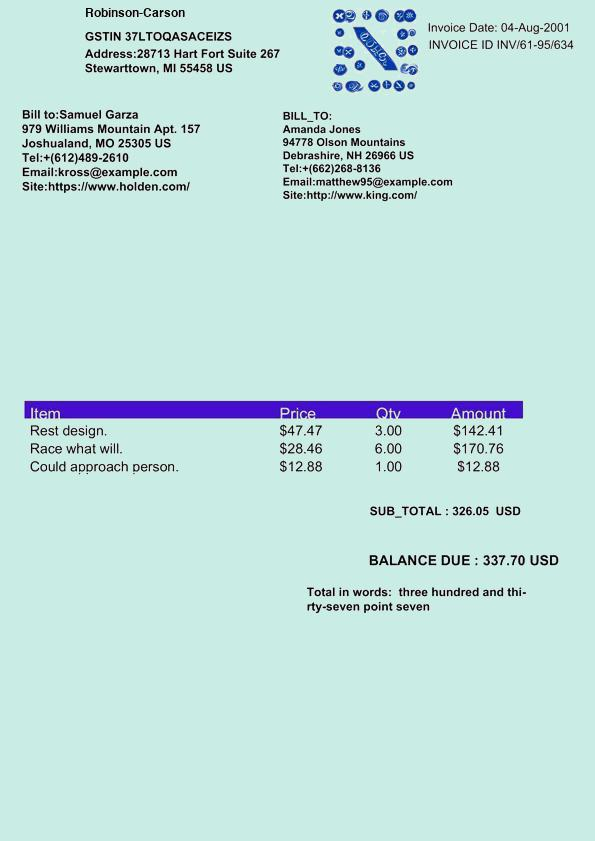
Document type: Invoice